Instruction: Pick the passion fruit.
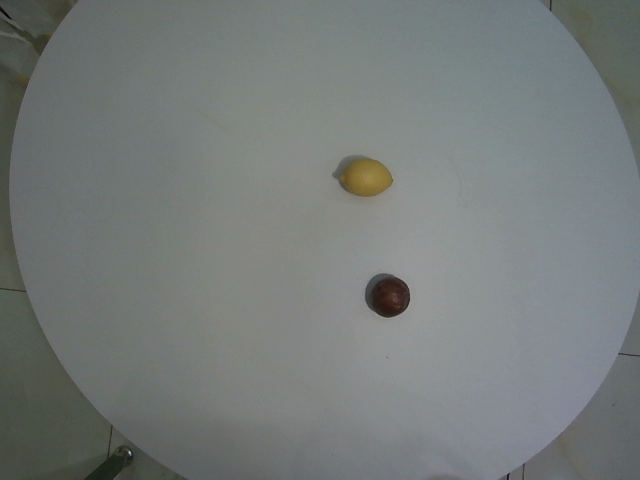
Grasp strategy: vertical